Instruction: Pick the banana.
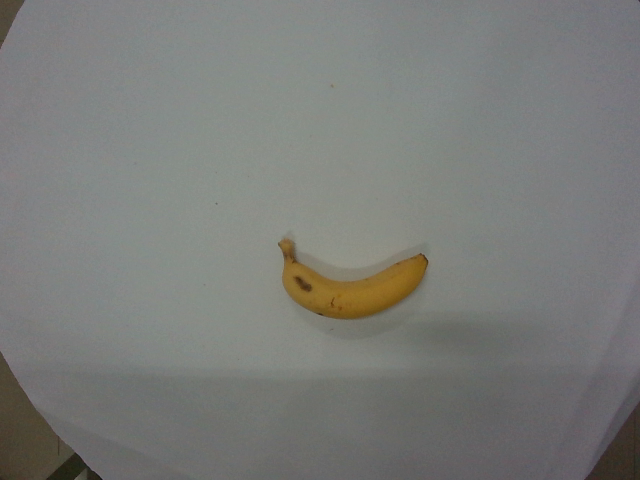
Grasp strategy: vertical